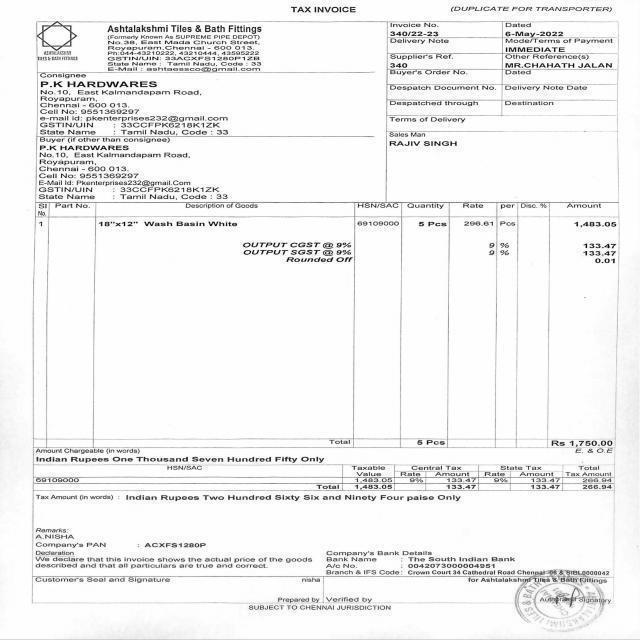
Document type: Invoice